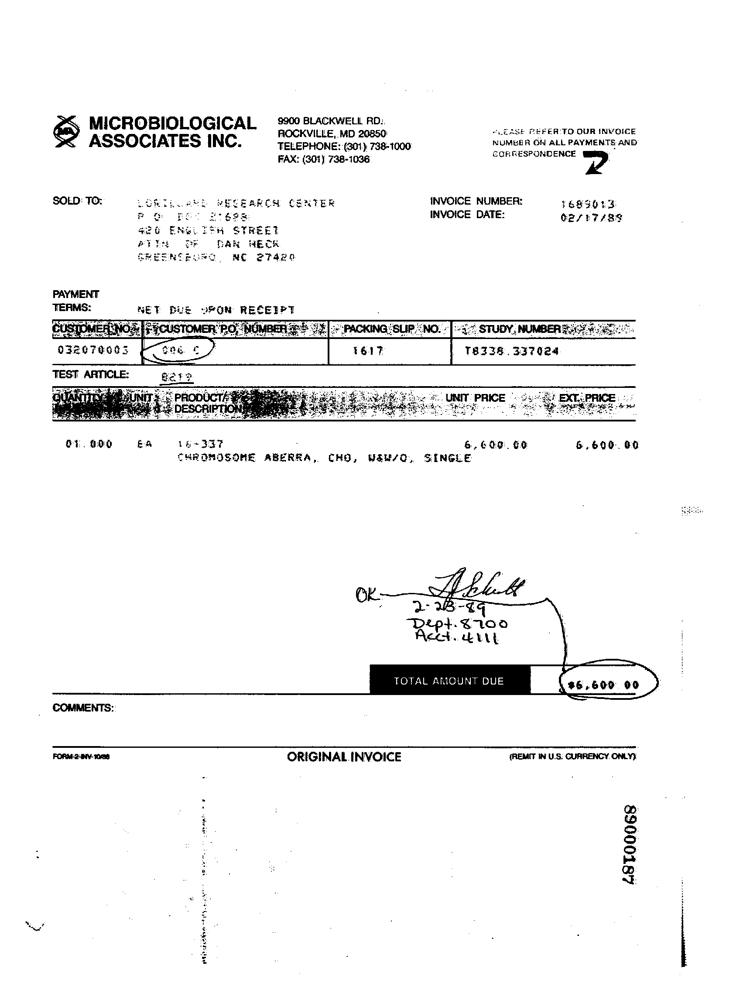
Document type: Invoice